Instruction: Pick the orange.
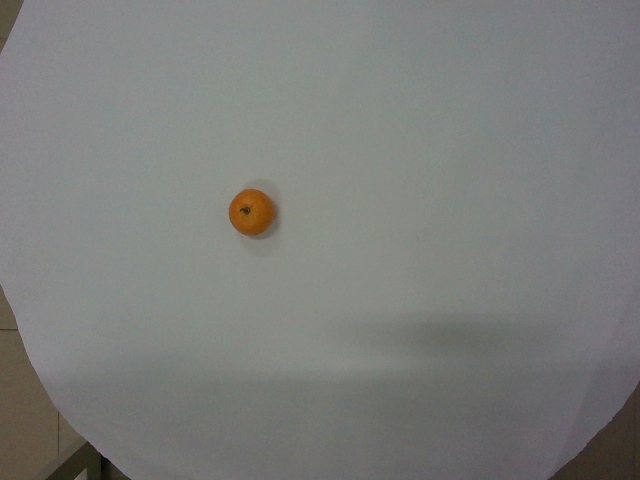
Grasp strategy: vertical